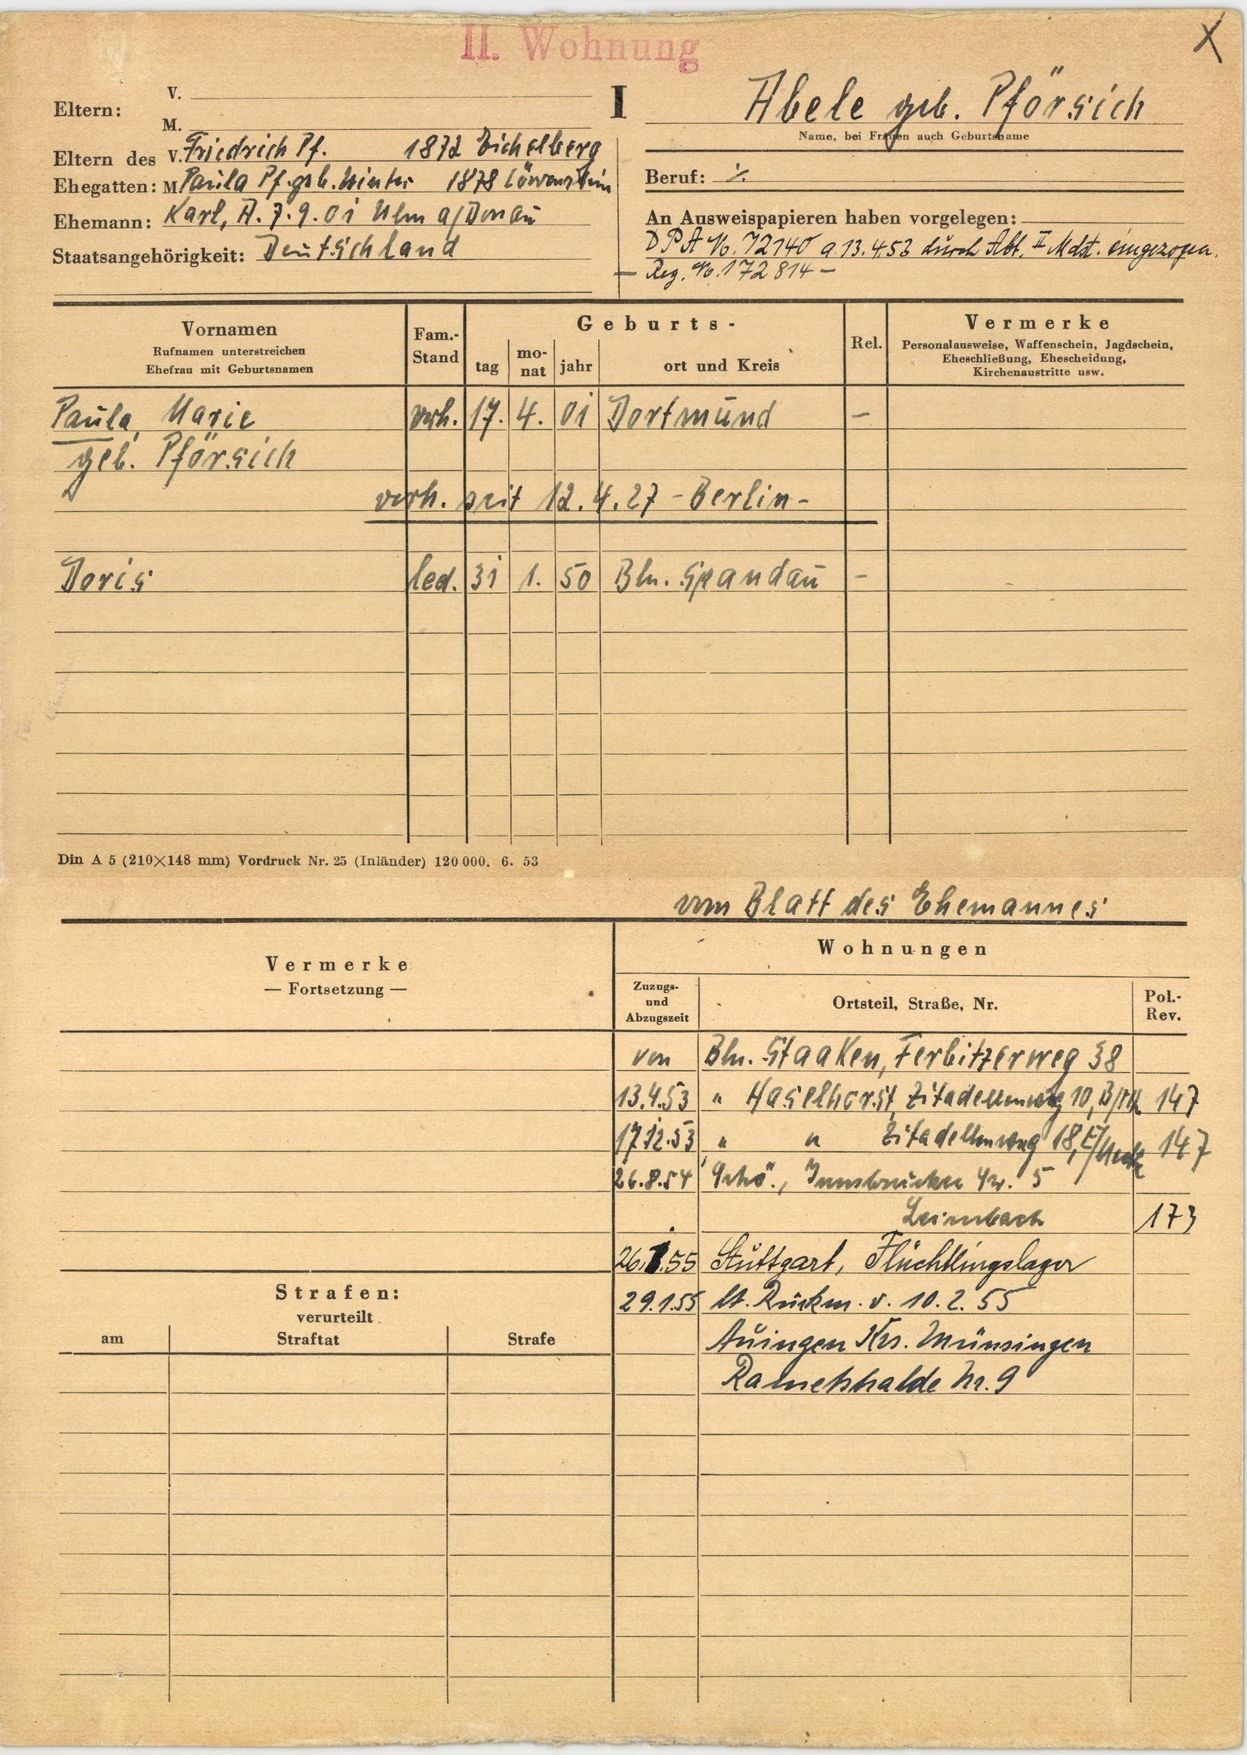
Abele geb. Pförsich